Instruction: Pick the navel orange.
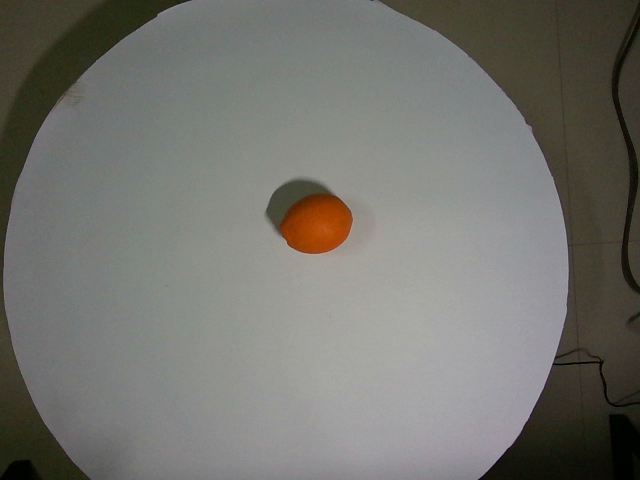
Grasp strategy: vertical